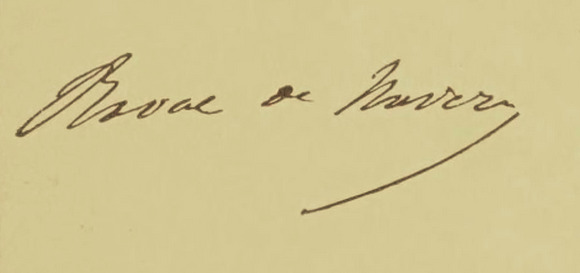
Signature of: raoul de navery